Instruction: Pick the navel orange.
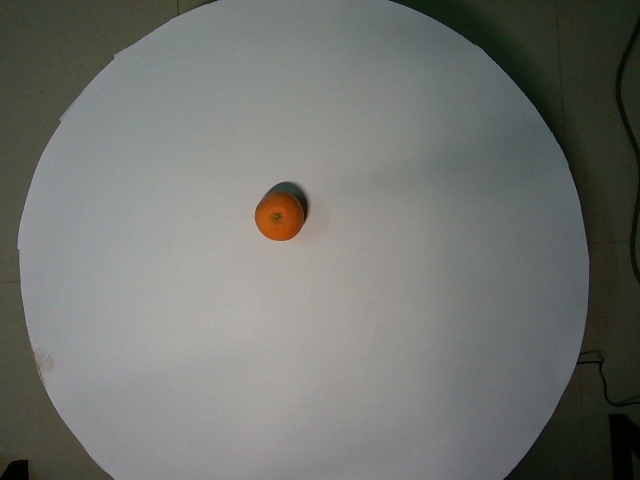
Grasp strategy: vertical